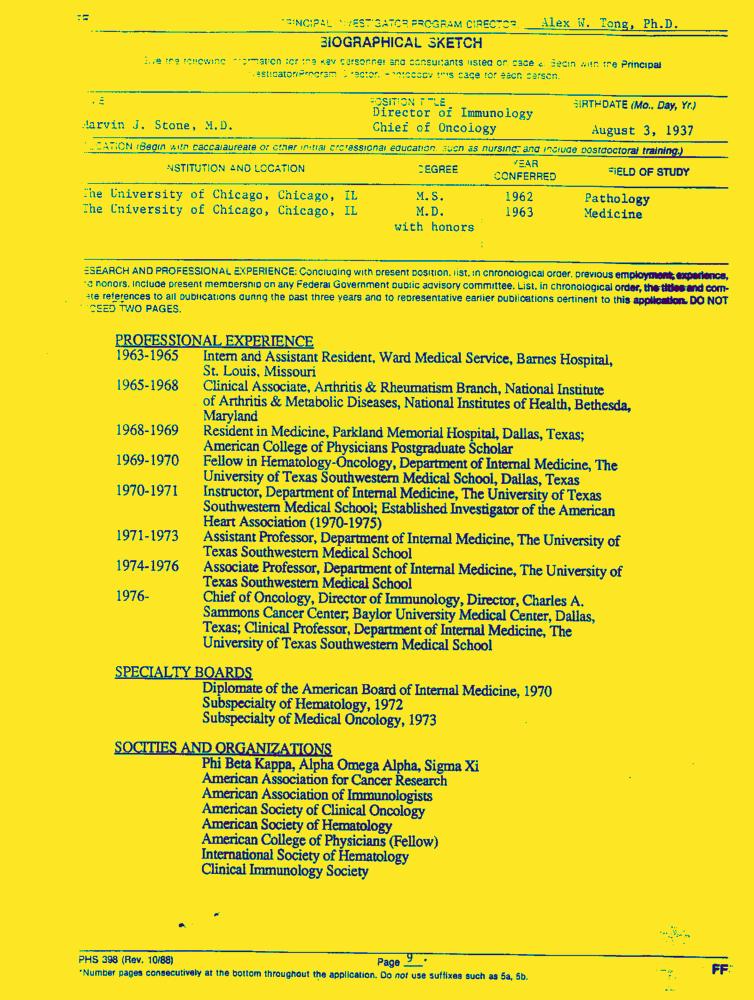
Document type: Resume-Doc